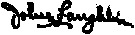
Signature of: john laughlin